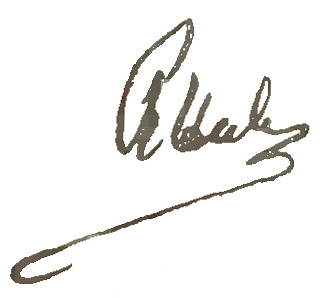
Signature of: romuald hube